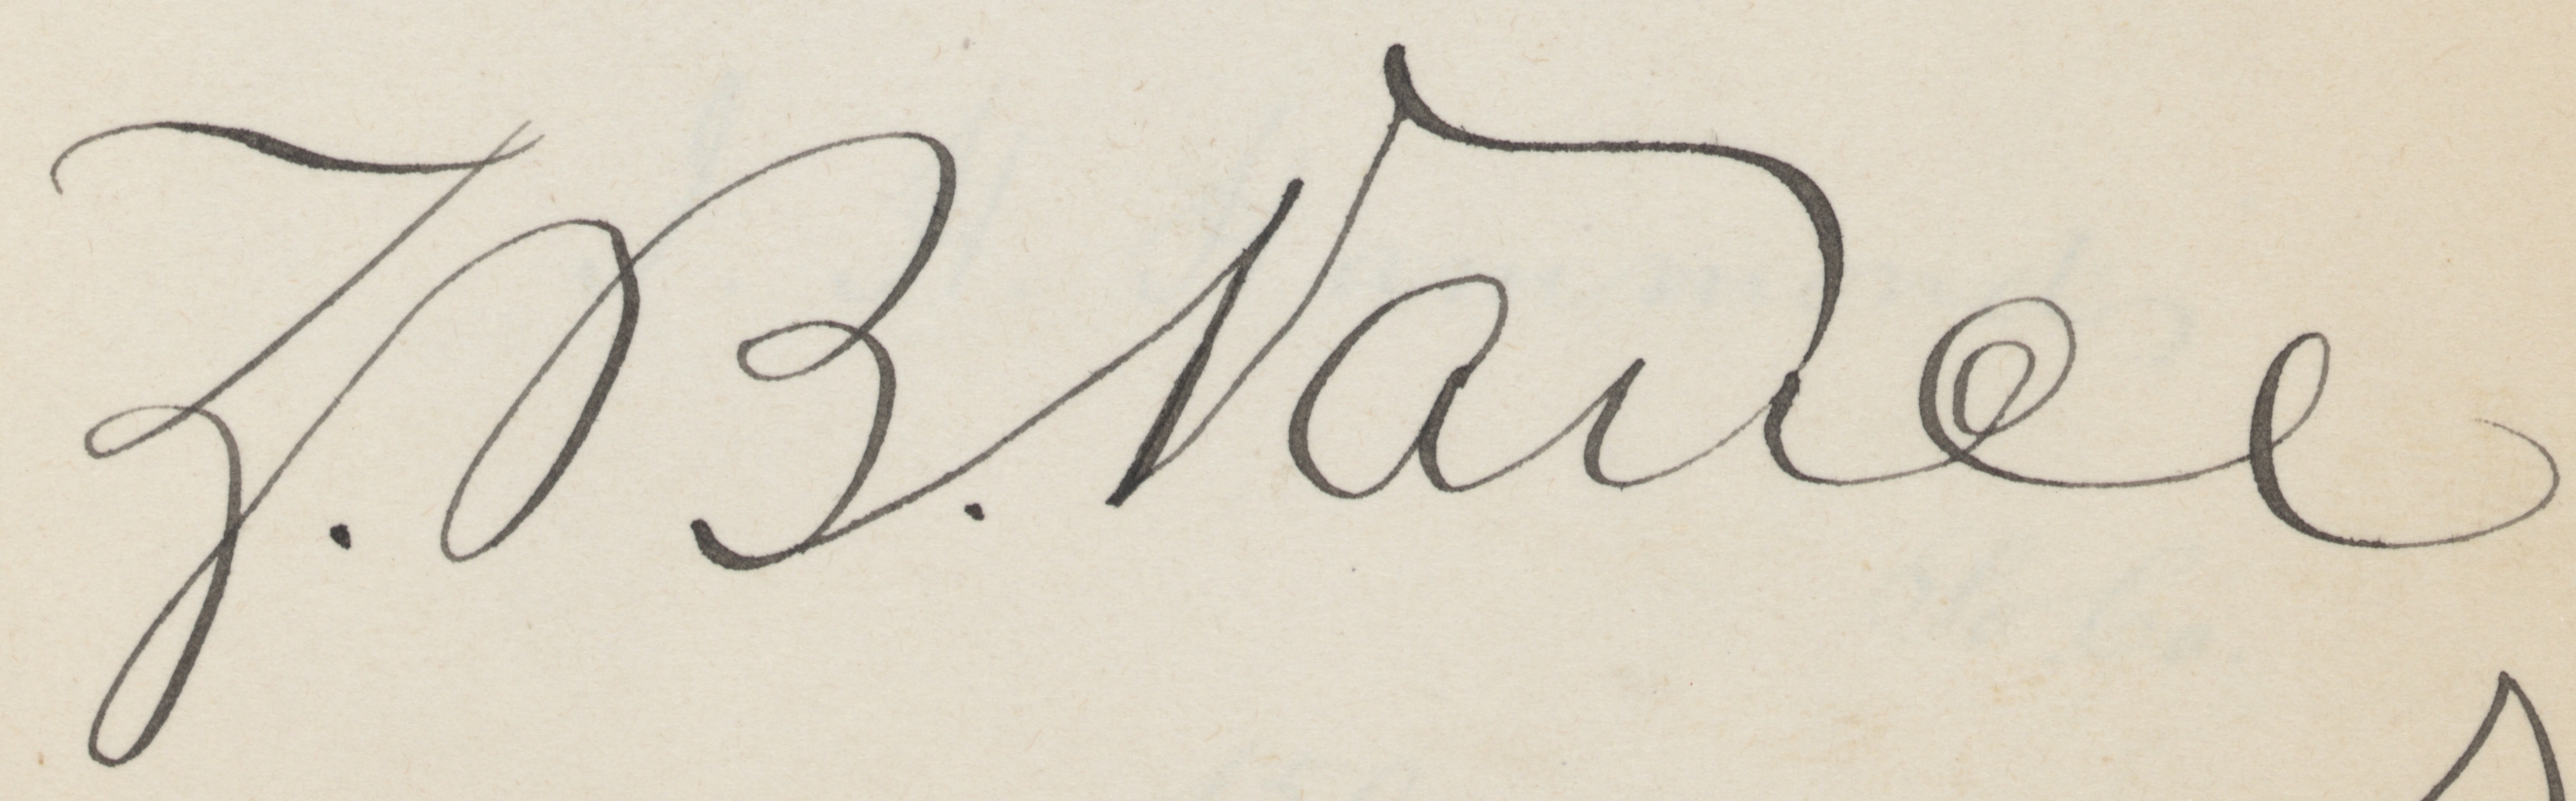
Signature of: zebulon baird vance